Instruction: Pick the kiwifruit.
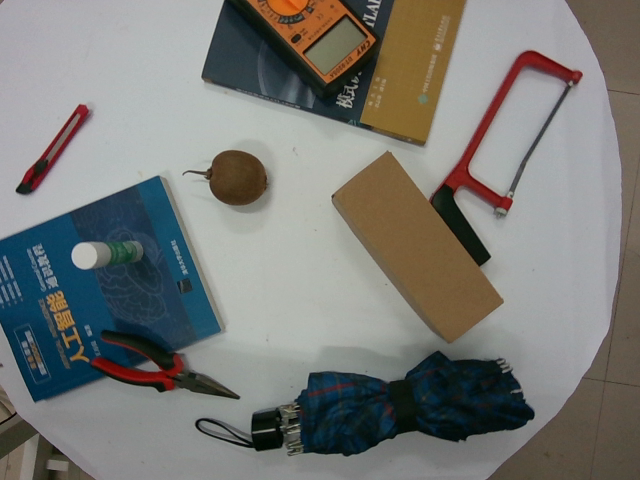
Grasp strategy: vertical